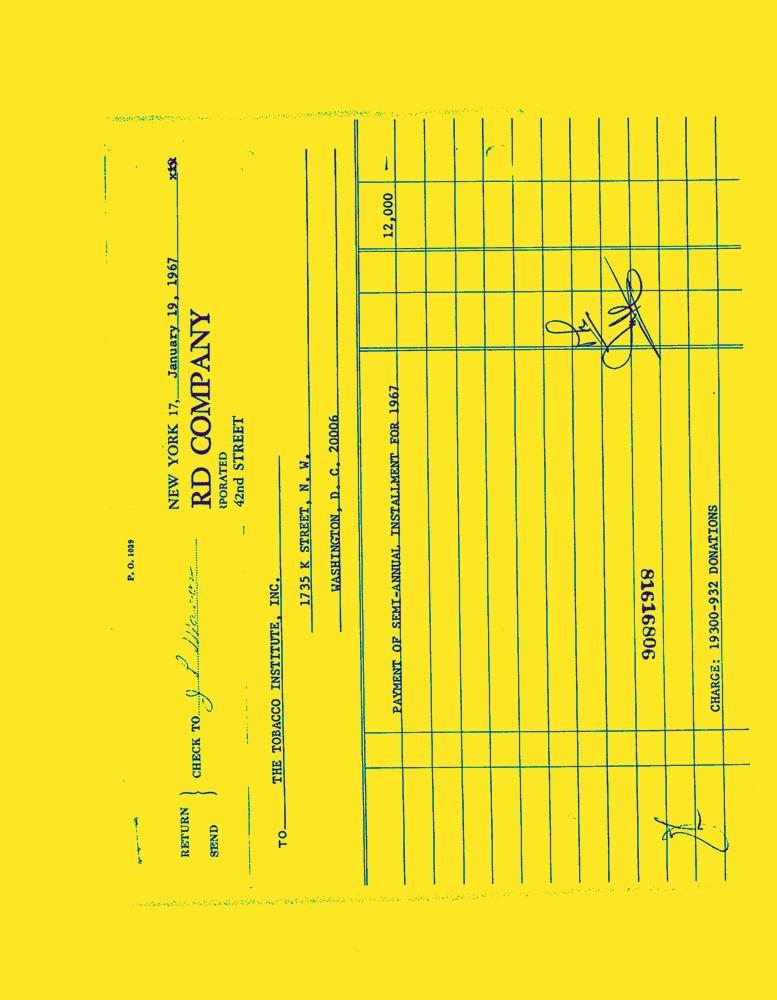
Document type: Invoice-Doc